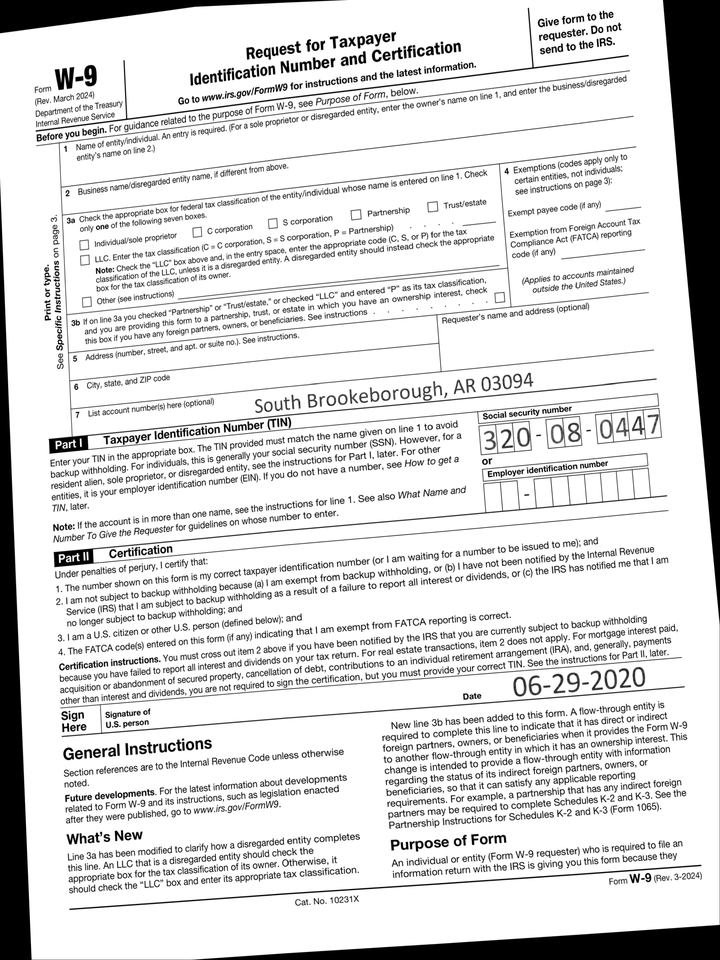
adr2: South Brookeborough, AR 03094
cbx: no
ssn: 320080447
sdt: 06-29-2020